Question: What is the potential diagnosis?
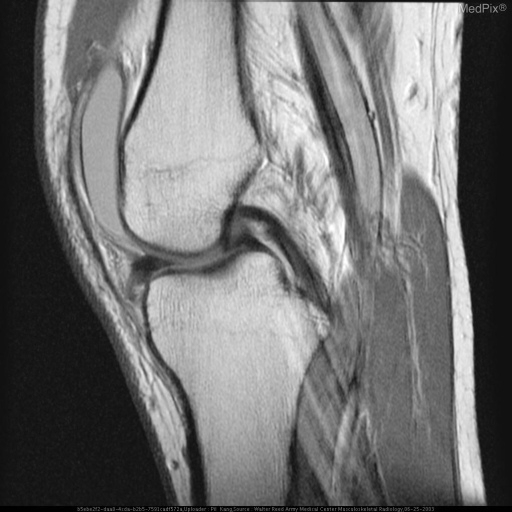
Answer: The possible diagnosis includes bucket handle tear of medial meniscus.